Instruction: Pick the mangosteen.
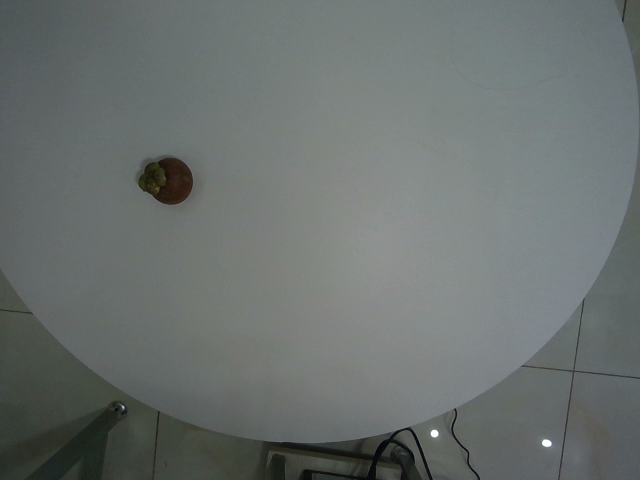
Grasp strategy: vertical